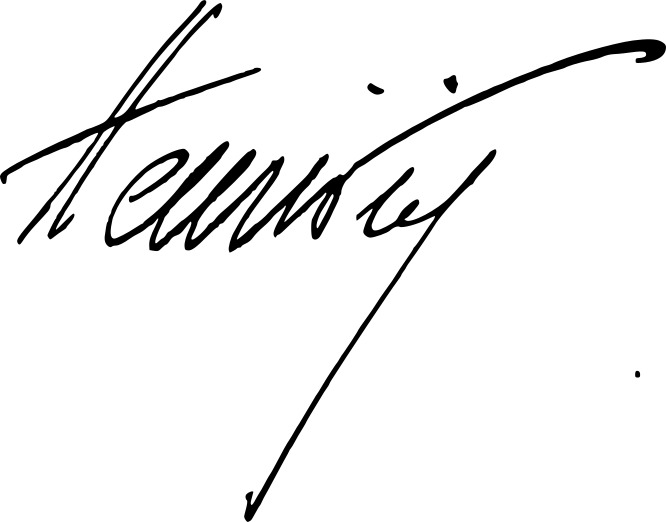
Signature of: henri viet